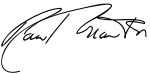
Signature of: paul martin